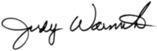
Signature of: judith warnick